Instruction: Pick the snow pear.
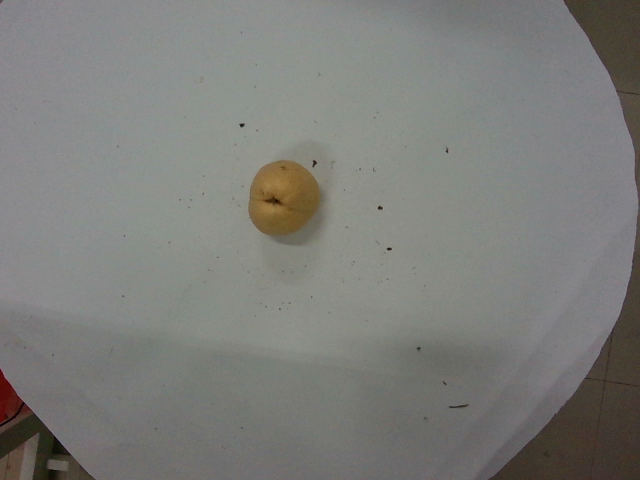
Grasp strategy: vertical